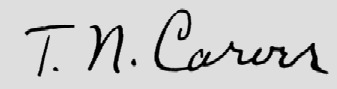
Signature of: thomas nixon carver